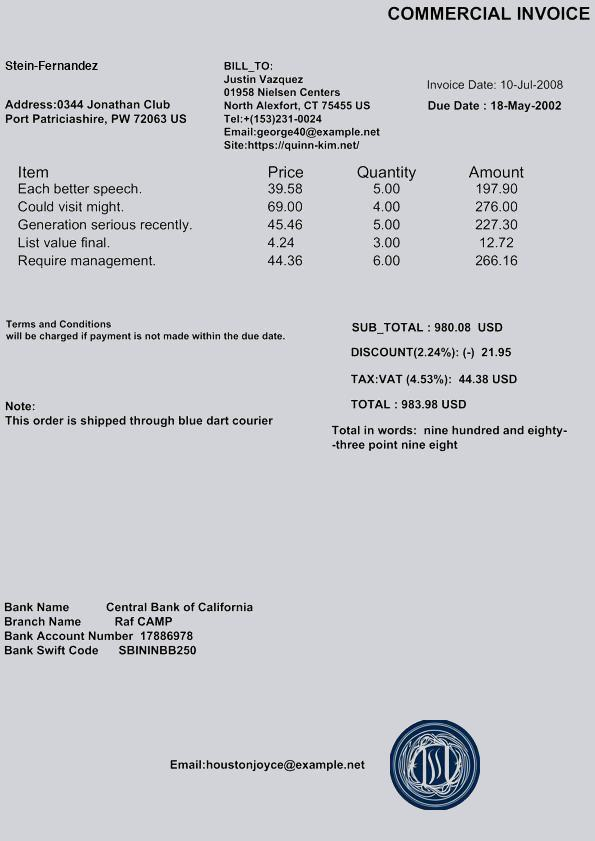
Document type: Invoice